Question: What type of tax is indicated in the document, personal property or real estate?
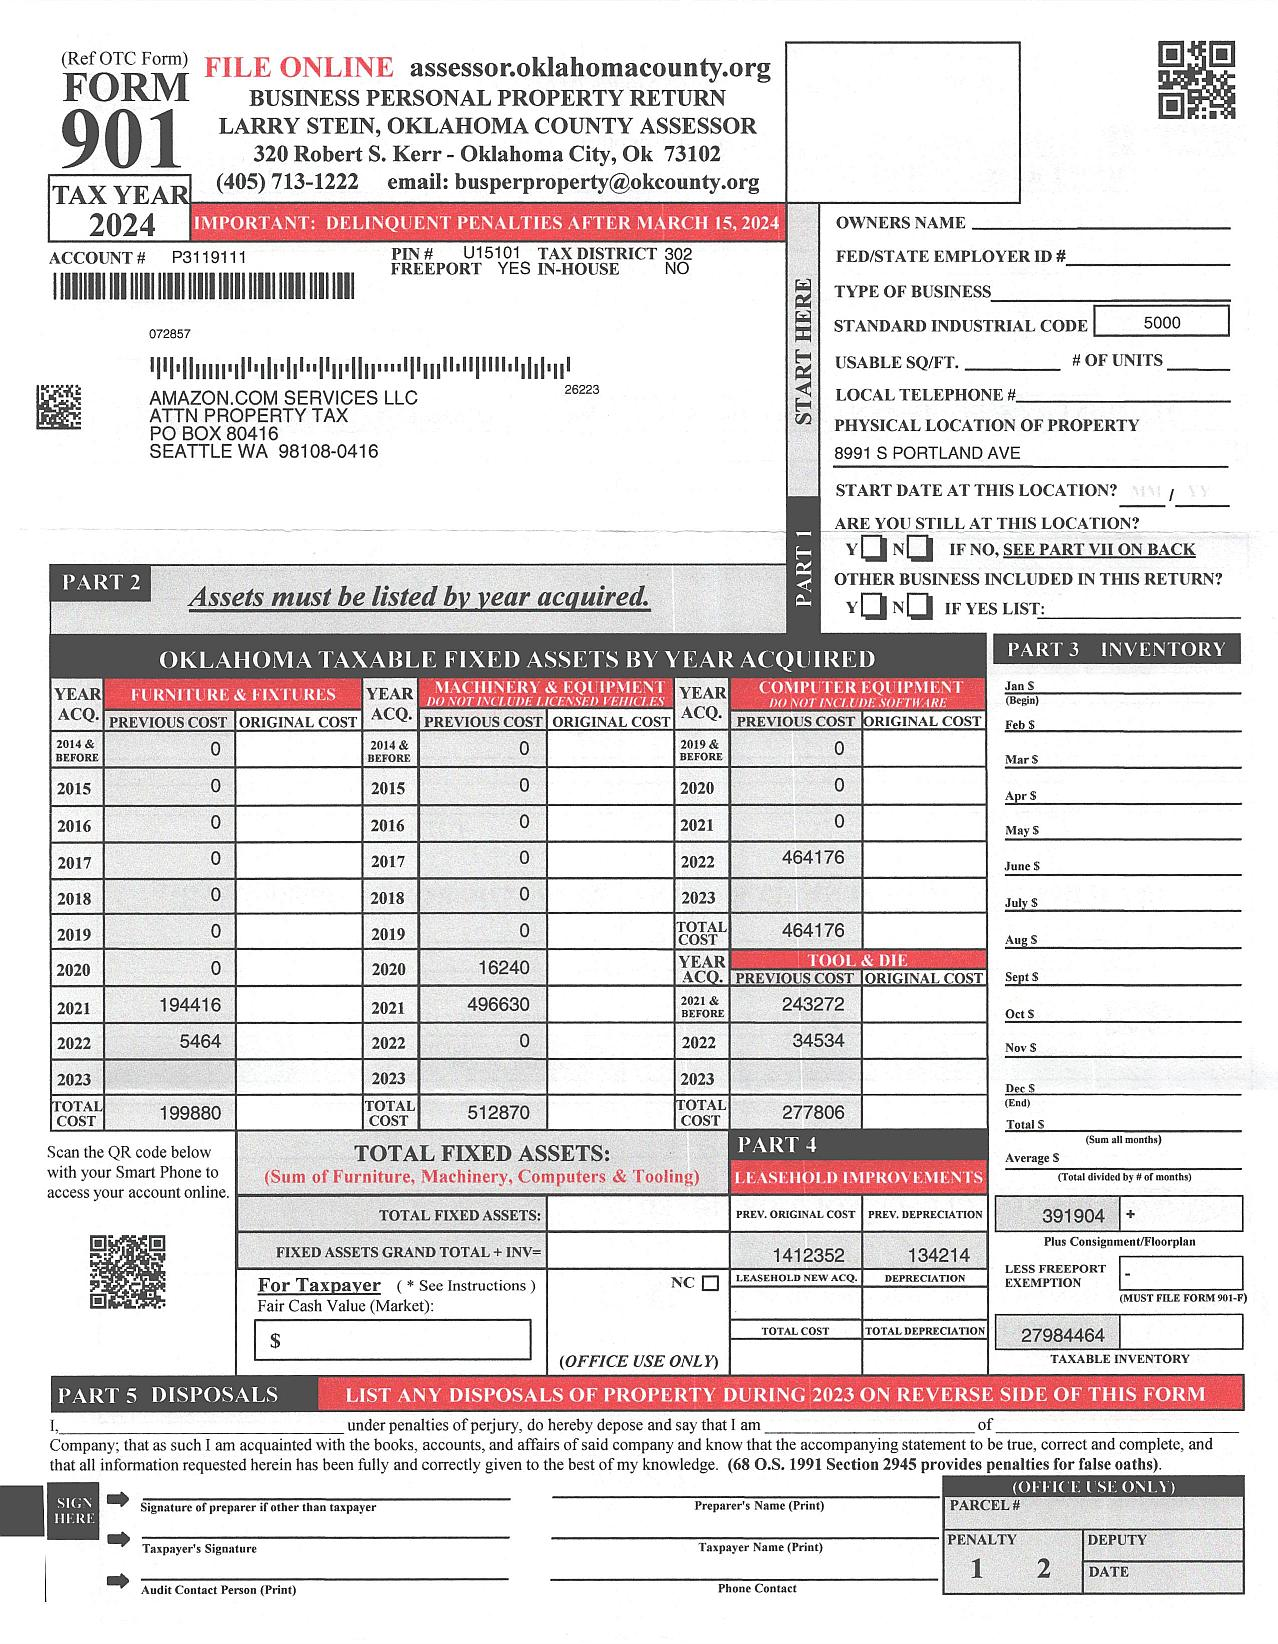
Answer: "Personal Property Tax"